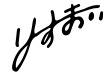
Signature of: risumai